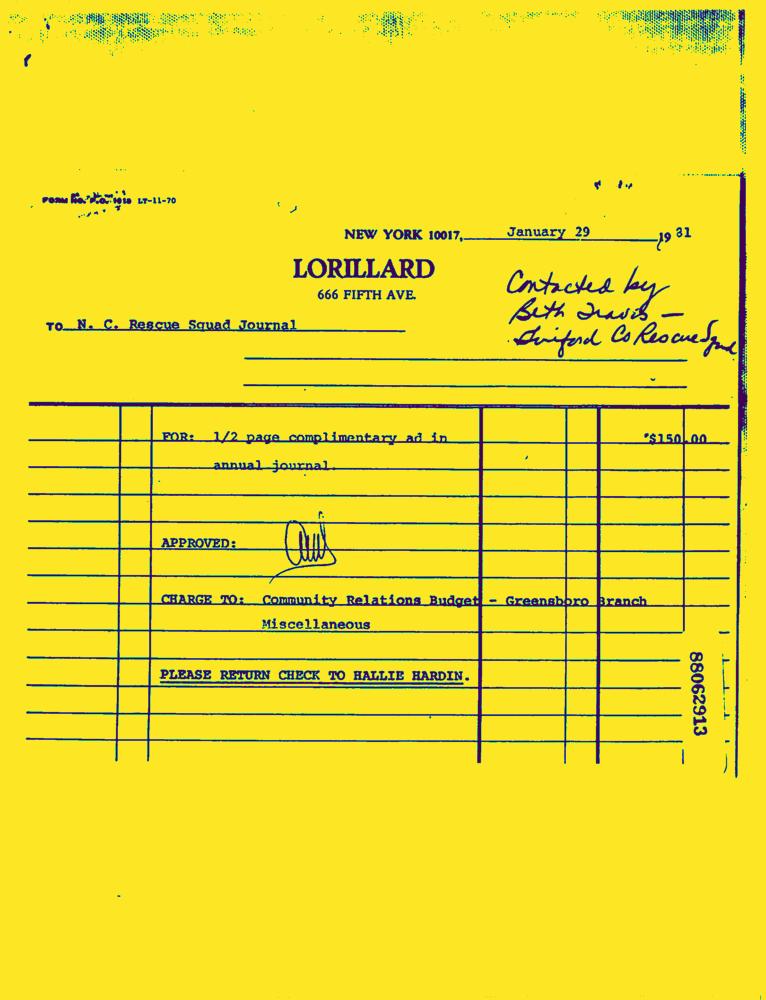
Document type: Invoice-Doc